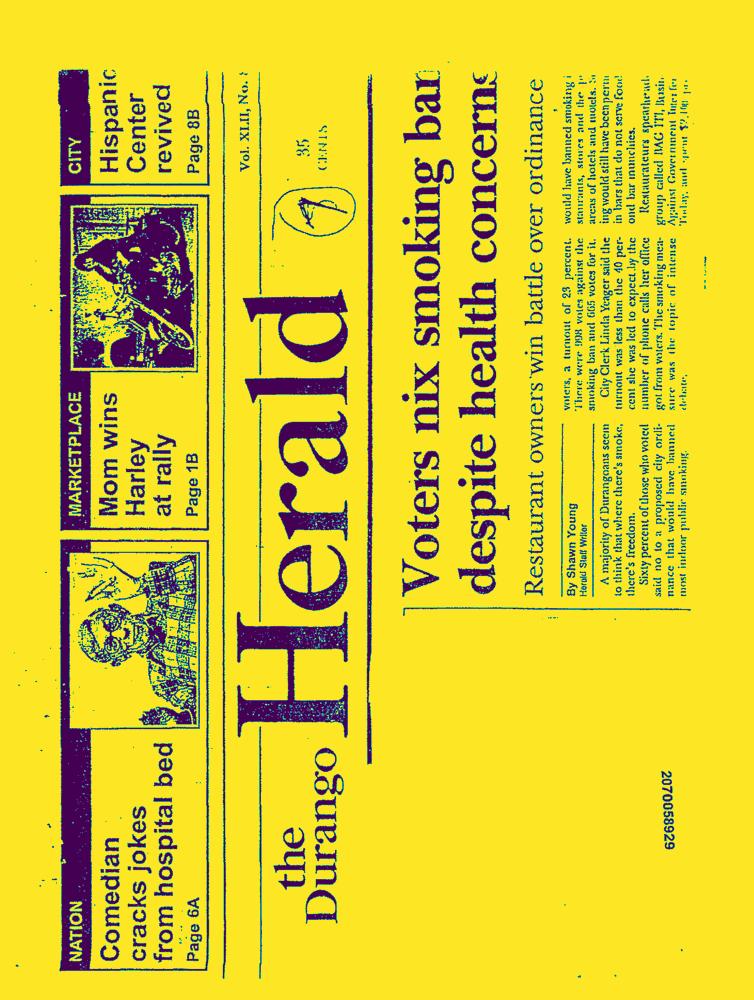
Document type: News-Article